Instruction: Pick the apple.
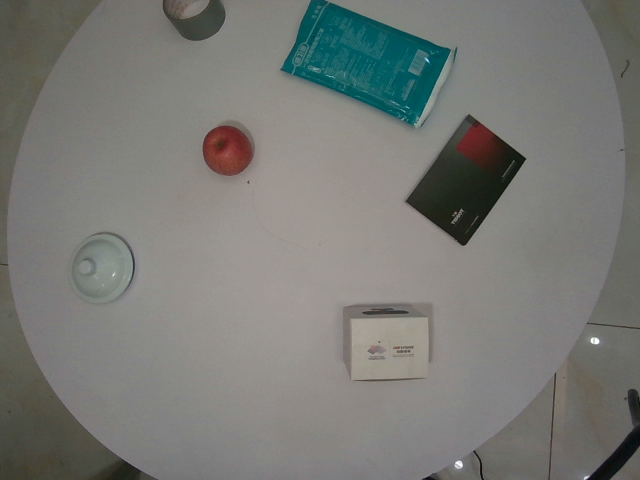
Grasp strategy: vertical